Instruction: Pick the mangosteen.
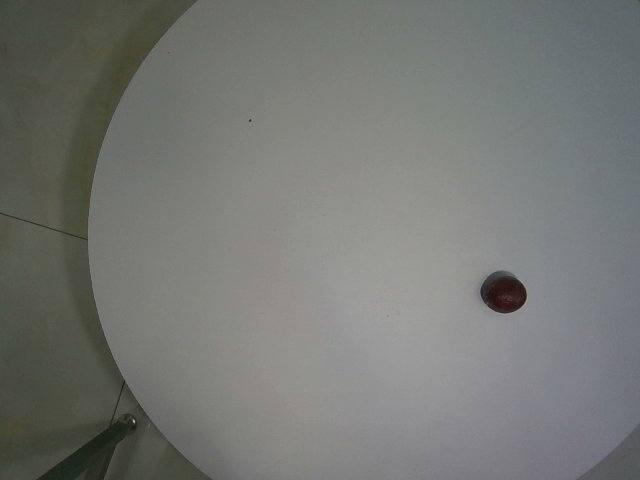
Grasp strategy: vertical